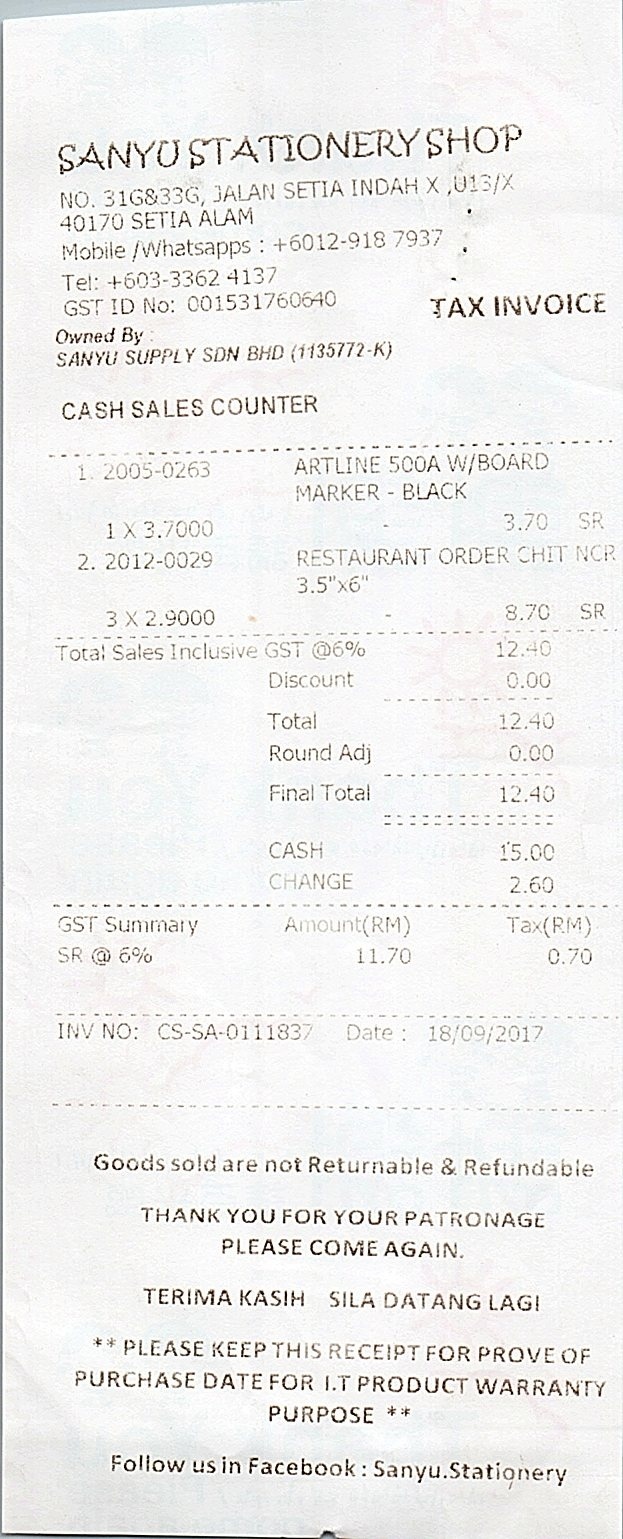
SANYU STATIONERY SHOP
NO. 31G&33G, JALAN SETIA INDAH X ,U13/X
40170 SETIA ALAM
MOBILE /WHATSAPPS : +6012-918 7937
TEL: +603-3362 4137
GST ID NO: 001531760640
TAX INVOICE
OWNED BY :
SANYU SUPPLY SDN BHD (1135772-K)
CASH SALES COUNTER
1. 2005-0263
1 X 3.7000
2. 2012-0029
3 X 2.9000
ARTLINE 500A W/BOARD
MARKER - BLACK
RESTAURANT ORDER CHIT NCR
3.5"X6"
3.70
8.70
SR
SR
TOTAL SALES INCLUSIVE GST @6%
DISCOUNT
TOTAL
ROUND ADJ
FINAL TOTAL
CASH
CHANGE
12.40
0.00
12.40
0.00
12.40
15.00
2.60
GST SUMMARY
AMOUNT(RM)
TAX(RM)
SR @ 6%
11.70
0.70
INV NO: CS-SA-0111837
DATE : 18/09/2017
GOODS SOLD ARE NOT RETURNABLE & REFUNDABLE
THANK YOU FOR YOUR PATRONAGE
PLEASE COME AGAIN.
TERIMA KASIH SILA DATANG LAGI
** PLEASE KEEP THIS RECEIPT FOR PROVE OF
PURCHASE DATE FOR I.T PRODUCT WARRANTY
PURPOSE **
FOLLOW US IN FACEBOOK : SANYU.STATIONERY